Question: Talk about the condition:
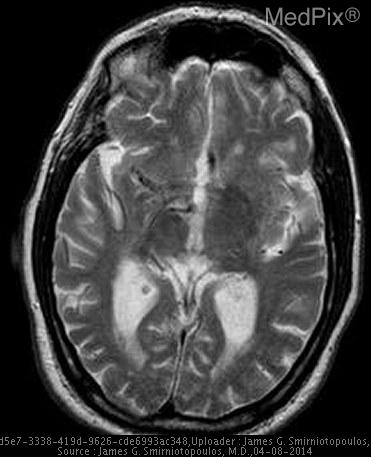
Answer: The disease is discussed as: We have all heard of "left brain - right brain" - a general concept that each cerebral hemisphere has specific duties, responsibilities, and talents.  One of the most important of these is "lateralization" of speech functions to the "dominant" cerebral hemisphere.

The "gold standard" for lateralization of motor speech function is the "Wada test". This is performed by an injection into the carotid artery of sodium amobarbital - if speech functions are depressed, you have injected the "speech dominant" hemisphere.

This procedure was first documented by Dr. Juhn Atsushi Wada, a Japanese-Canadian Neurosurgeon born in 1924; and, it is named for him - the Wada Test.
Sources - http://www.ncbi.nlm.nih.gov/entrez/query.fcgi?cmd=Retrieve&db=PubMed&list_uids=11624159&dopt=Abstract, http://www.whonamedit.com/doctor.cfm/3132.html, http://www.epilepsy.com/epilepsy/surgery_wada.html

Lesions of the speech-dominant hemisphere may produce combinations of"
•  Broca Expressive (motor) aphasia - http://www.ncbi.nlm.nih.gov/entrez/query.fcgi?itool=pubmed_Abstract&db=pubmed&cmd=Display&dopt=pubmed_pubmed&from_uid=16881250
•  Wernicke Receptive (sensory) aphasia - http://www.ncbi.nlm.nih.gov/entrez/query.fcgi?cmd=Search&db=PubMed&term=wernicke+sensory+aphasia&tool=QuerySuggestion

Many researchers are trying using fMRI to replace the arterial injection used for the Wada test.  Source - http://www.pubmedcentral.nih.gov/articlerender.fcgi?artid=321227

The Wada test may be inconclusive, since some patients need and use both hemispheres for speech function.  In addition, there are differences in the lateralization of speech function for languages learned later in life.  Source - http://www.ncbi.nlm.nih.gov/entrez/query.fcgi?itool=pubmed_DocSum&db=pubmed&cmd=Display&dopt=pubmed_pubmed&from_uid=2917285, http://www.ncbi.nlm.nih.gov/entrez/query.fcgi?itool=pubmed_Abstract&db=pubmed&cmd=Display&dopt=pubmed_pubmed&from_uid=1944849